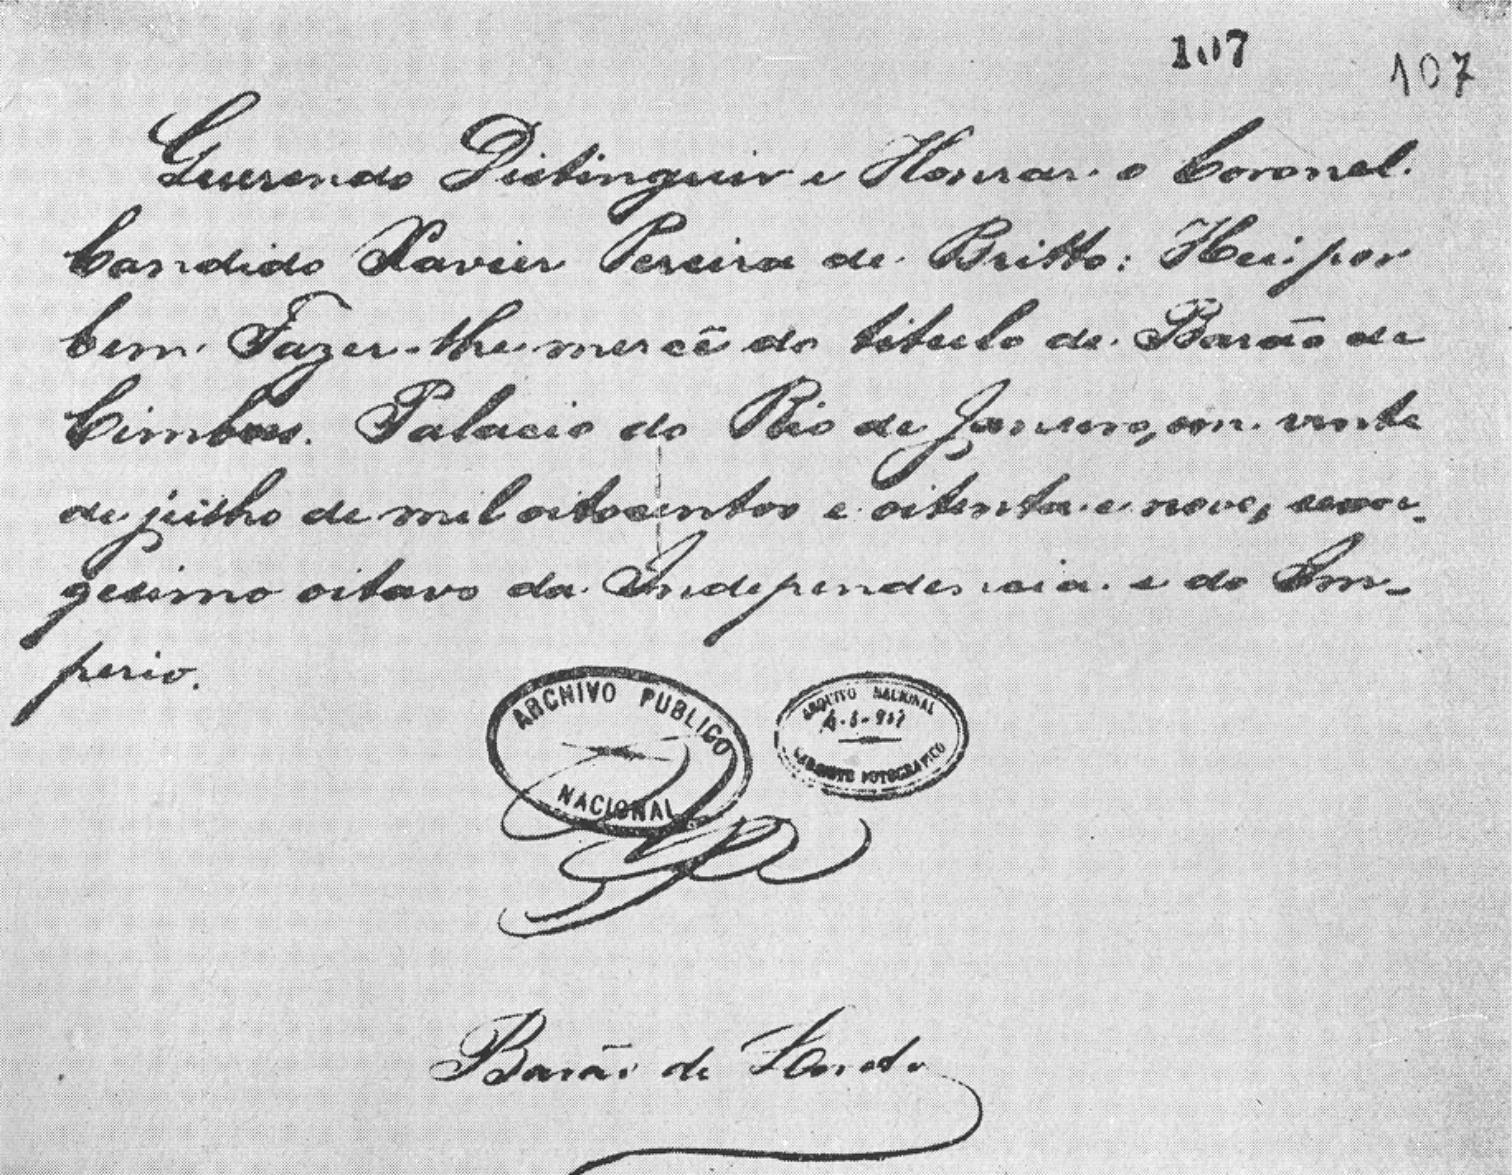
Signature of: cândido xavier pereira de brito